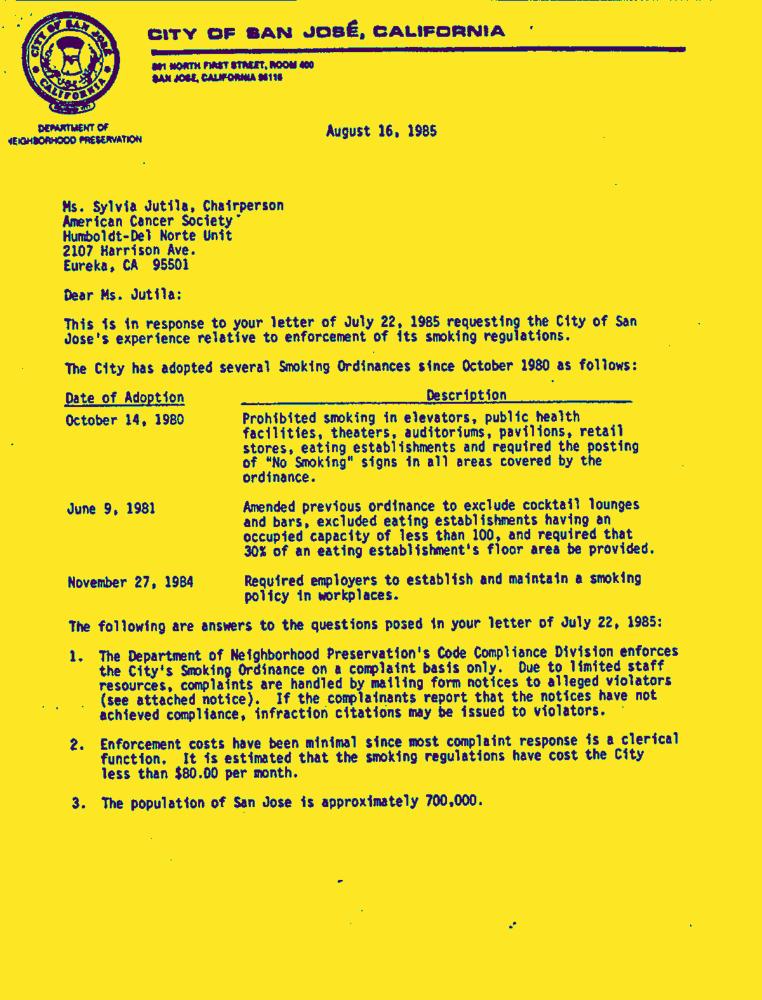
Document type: Letter-Doc